Question: How is the property described in the document?
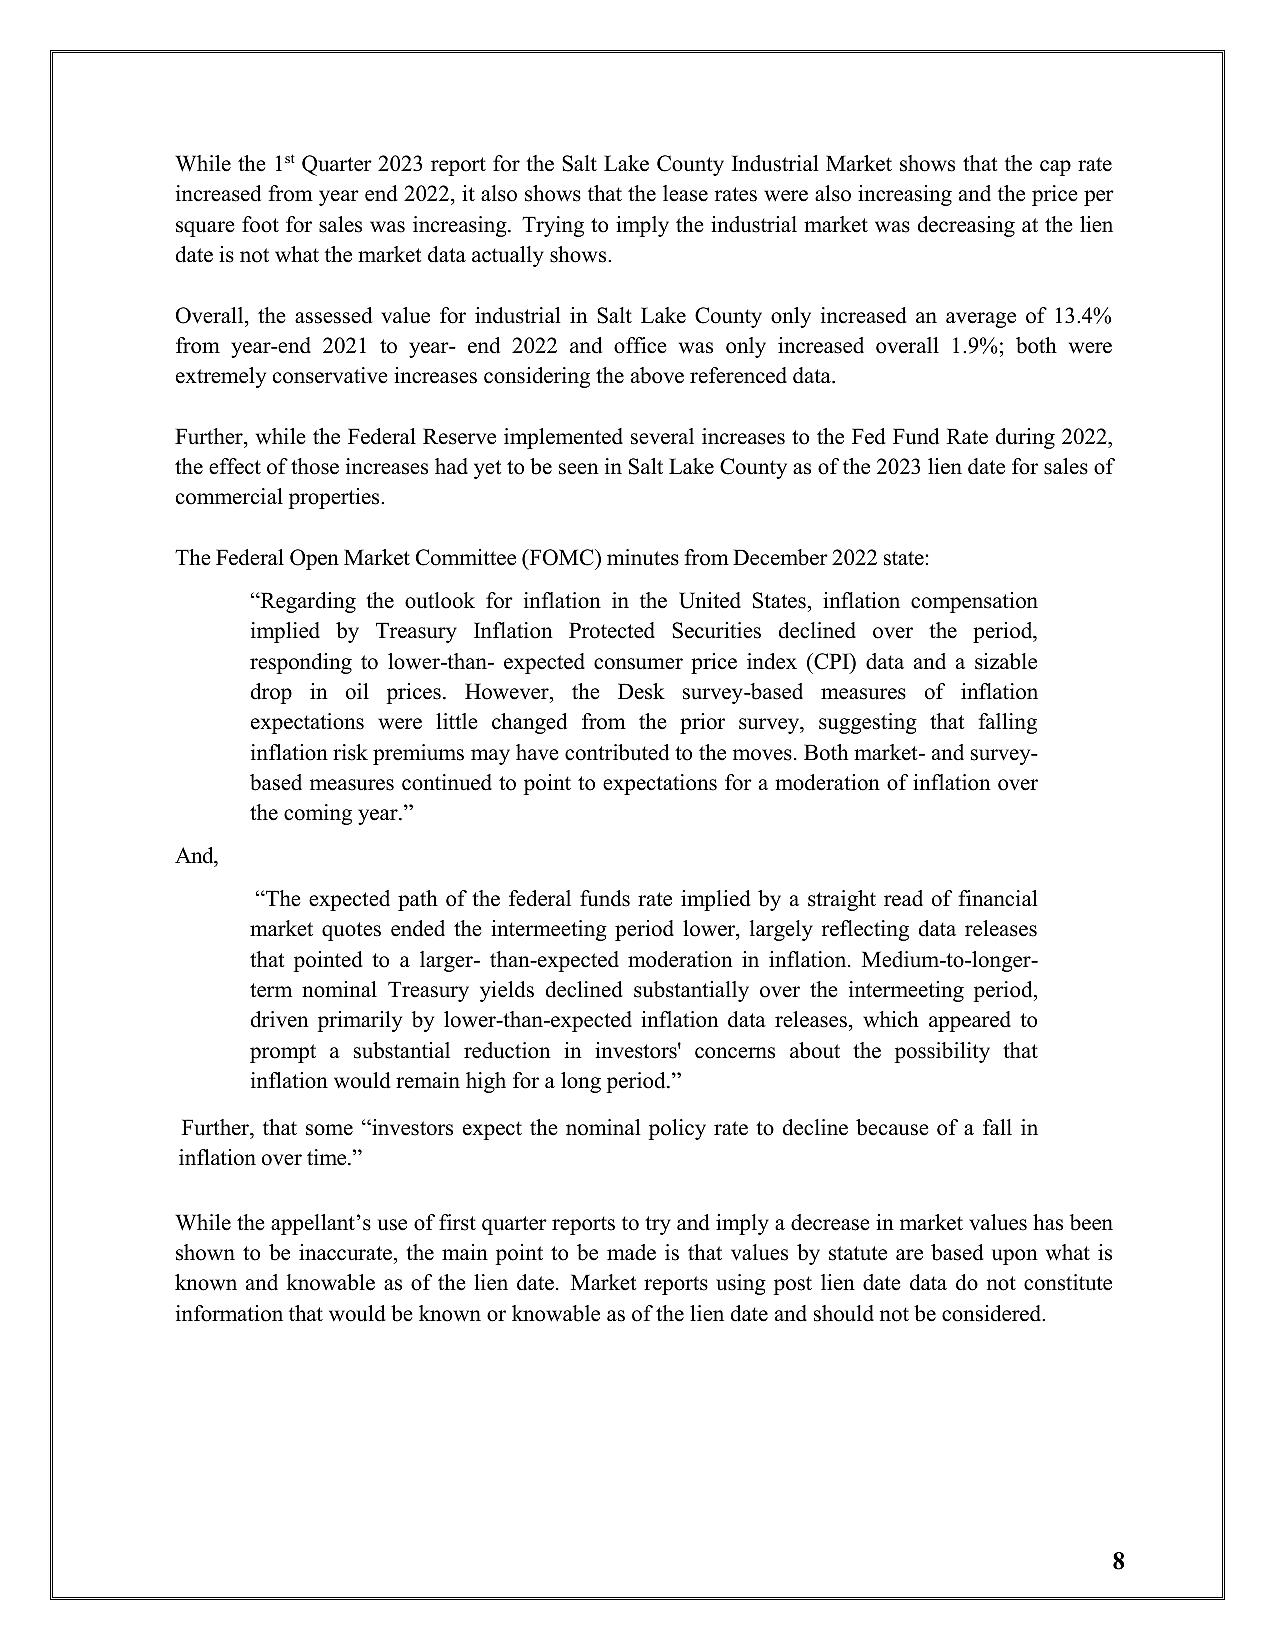
Answer: "industrial, commercial properties"